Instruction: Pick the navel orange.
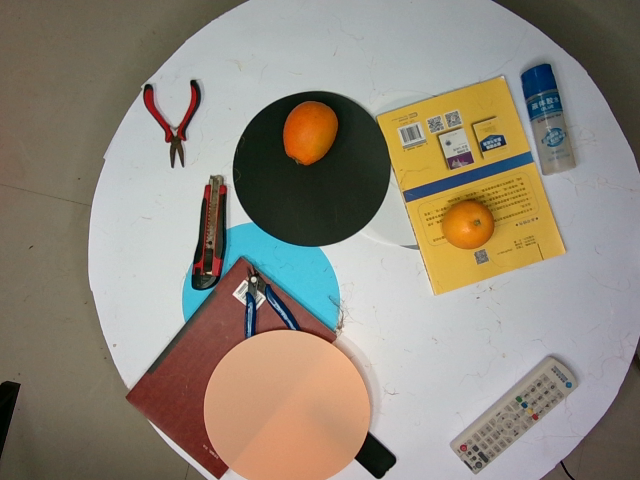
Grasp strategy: vertical